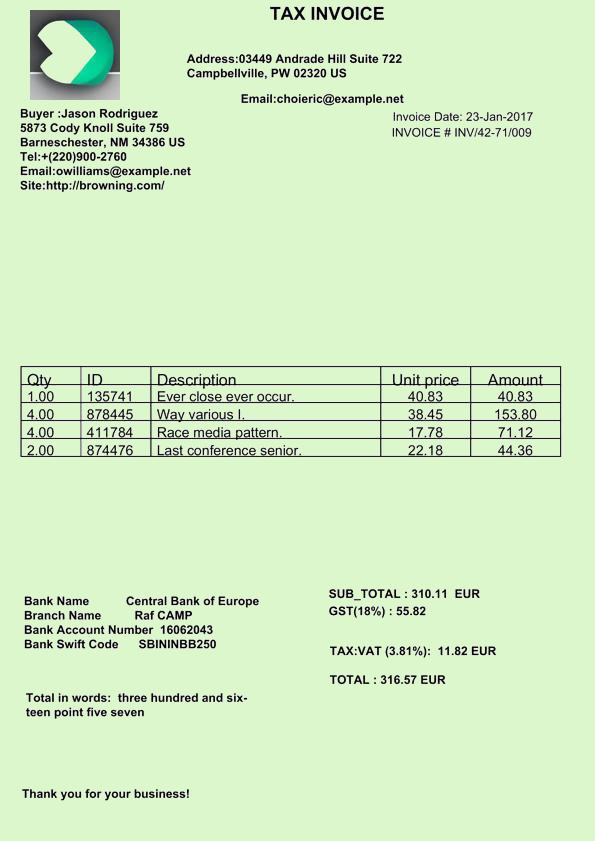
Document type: Invoice